Patient: Male, age 26
In February 2011 the 26-year-old male patient ("the case"), a never smoking professional soldier, was referred to the Department of Pneumology and Allergy with disseminated lung parenchymal changes. His chest X-ray was performed as part of a routine medical check-up before admission (Figure 1A). A previous X-ray taken 1 year earlier was normal. After his X-ray had been evaluated, he was admitted to the pulmonary unit of a district hospital, where lung CT scans were performed (Figure 1B). Bronchial aspirate examined for the presence of Mycobacterium tuberculosis taken at this time, both direct smear (Ziehl-Neelsen stain) and in culture (Lowenstein-Jensen medium) were negative. His tuberculin skin test (TST) was also negative (0 mm). Based on the clinical and radiological picture, stage II sarcoidosis was suspected, and he was referred to the Department of Pneumology and Allergy, Medical University of Lodz for further diagnosis. Although BAL fluid cellular pattern and laboratory results were not typical for sarcoidosis (Table 1), transbronchial lung biopsy (TBLB) revealed non-caseating granulomas (Figure 1C), confirming the initial diagnosis. Due to asymptomatic course, normal lung function and lung diffusing capacity for CO (DLCO) and lack of extra-pulmonary locations, the decision of treatment was suspended and the patient was asked to visit the out-patient pulmonary clinic within 3 months. In the meantime, 8 weeks after the collection, BAL fluid culture for Mycobacterium tuberculosis appeared positive. He was referred to a regional tuberculosis clinic and anti-TB treatment composed of isoniazid, rifampicin, pyrazinamide, and ethambutol was started according to directly observed treatment short-course strategy.
The household members (the case's mother and twin brother) were asked to visit a regional TB out-patient clinic for routine examination of household contacts. Chest X-ray revealed disseminated parenchymal changes with enlarged hili in both family members. The previous X-rays of the twin brother and mother had been performed 3 months and a year ago, respectively, and were both normal. The chest X-ray of the case's older brother, who was living separately, was normal. Therefore, the mother and twin brother were referred to the Department of Pneumology and Allergy for further diagnosis. Chest CT scans confirmed the presence of bilateral hilar enlargement and disseminated nodular changes and thickening of bronchovascular bundles with predominance of upper and middle zones (Figures 2, and 3A). BAL cellular pattern was typical for sarcoidosis (Table 1) in both. TBLB of the case's twin brother was non-diagnostic (normal lung structure) and he refused further invasive examinations. The mother's TBLB showed non-ca-seating granulomas (Figure 3B). BACTEC examination of BAL fluid was negative in both the case's mother and twin brother. Due to asymptomatic course, well-preserved lung function, and lack of extrapulmonary symptoms, they were left untreated. Anti-TB treatment was also abandoned.
At a follow-up in November 2011, the chest X-ray of the case was not different from the initial X-ray, but lung HRCT done in March 2012 showed substantial regression of parenchymal changes and sustained slightly enlarged mediastinal lymph nodes (picture not shown). Chest X-ray of the case's twin-brother performed in November showed complete regression of the previously described changes. The mother's chest X-ray performed at this time showed neither progression nor regression. Laboratory markers (SACE, CRP, serum calcium, liver function tests, and peripheral blood count) were within normal limits in all 3 patients. Twenty-four hour urinary calcium loss was increased in the mother but was normal in both twin brothers. Blood for QuantiFERON-TB testing was taken in November 2011 and the results were negative in the whole family. MTB were not found in lung biopsies of any family members (Ziehl-Neelsen stain).
Keywords: mycobacterium tuberculosis, sarcoidosis, tuberculosis
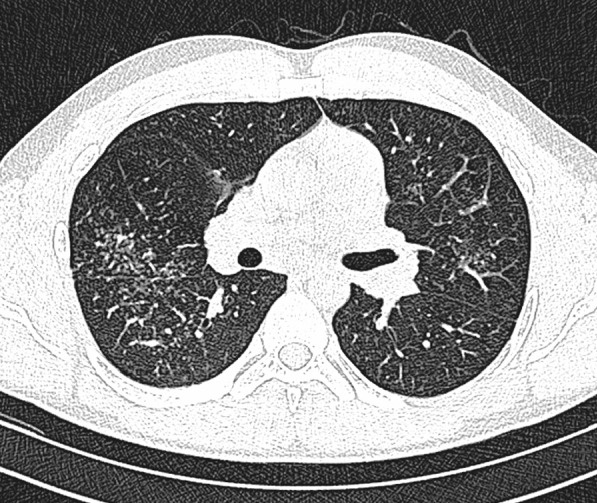
Image caption: CT-scan of the case's twin brother showing enlarged hilar lymph nodes and disseminated micronodules.